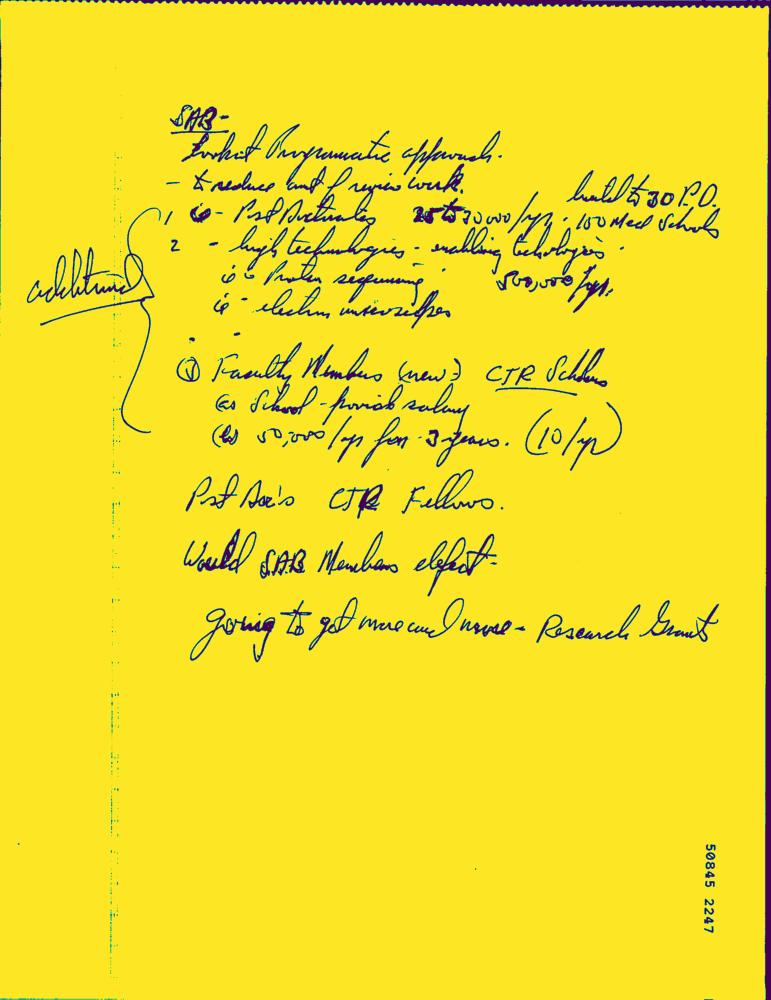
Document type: Hand-Written